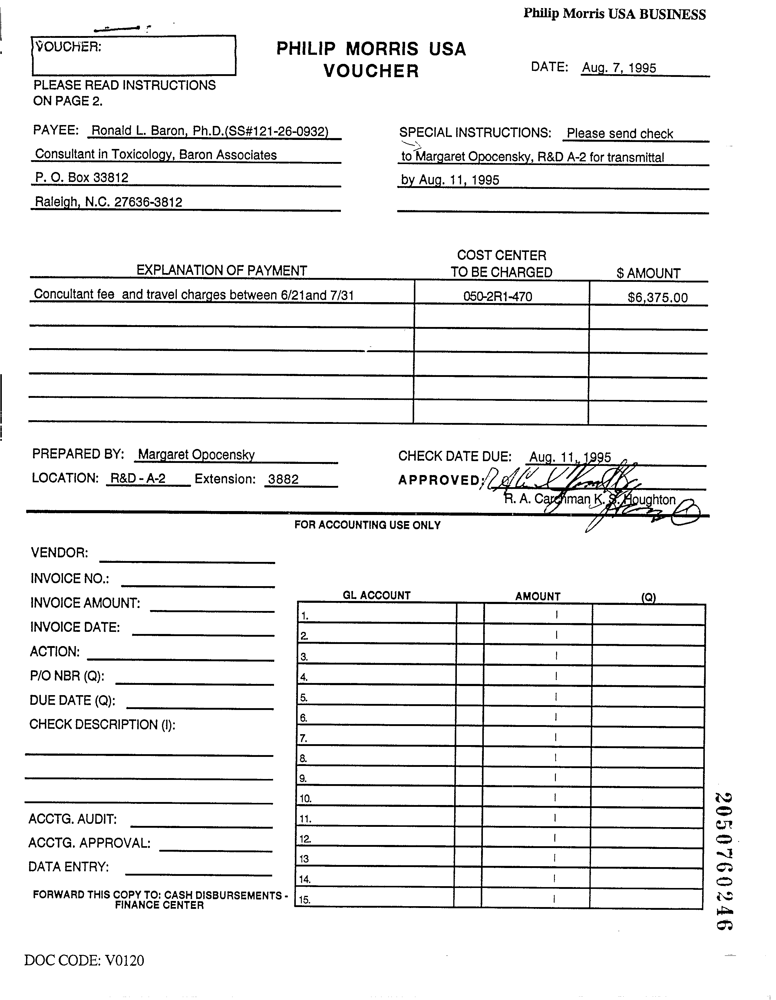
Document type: Invoice